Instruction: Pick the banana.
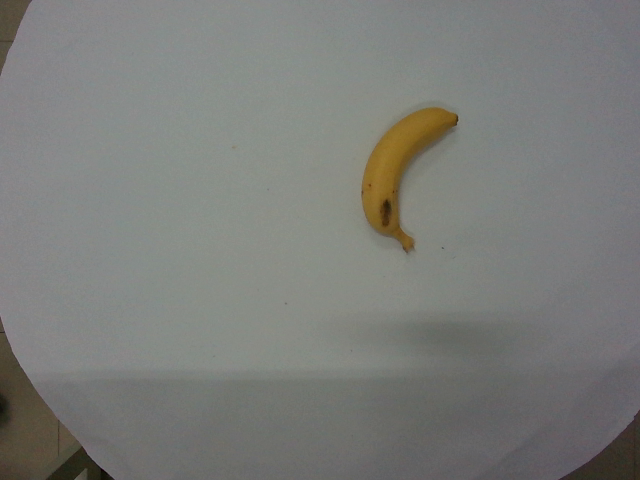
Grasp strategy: vertical